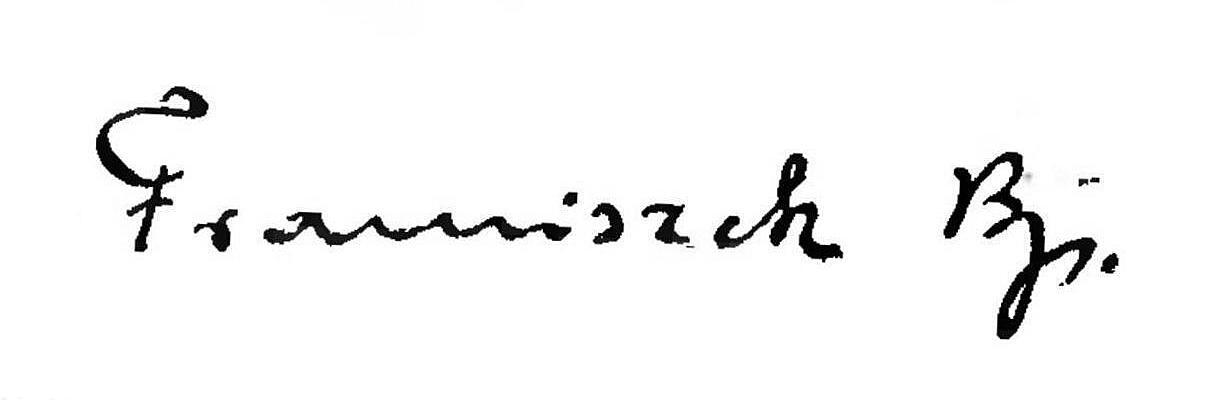
Signature of: franciszek barda